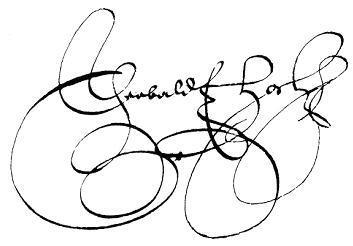
Signature of: theobald hock